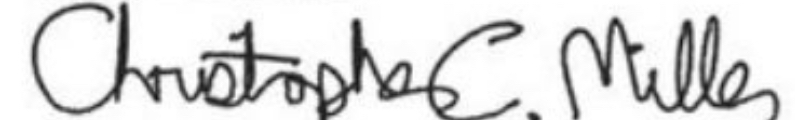
Signature of: christopher c miller